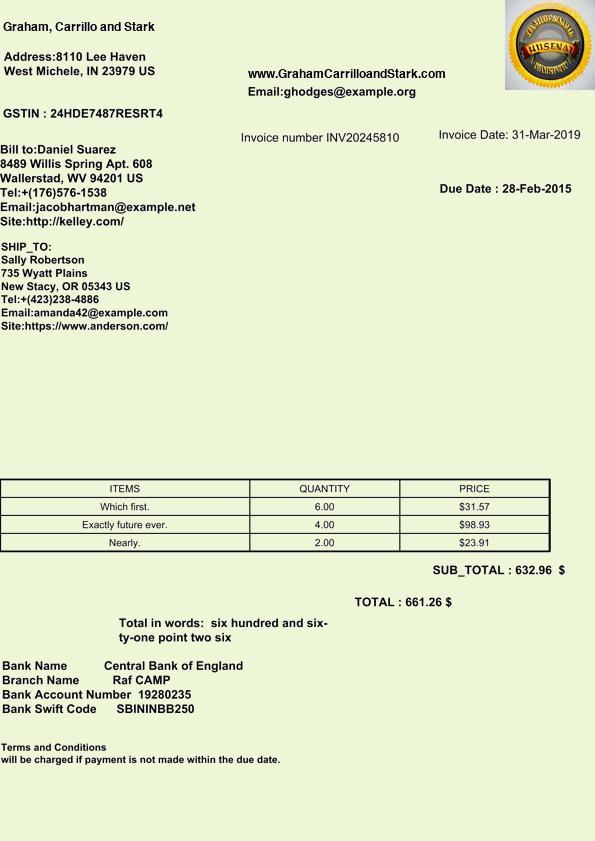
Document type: Invoice